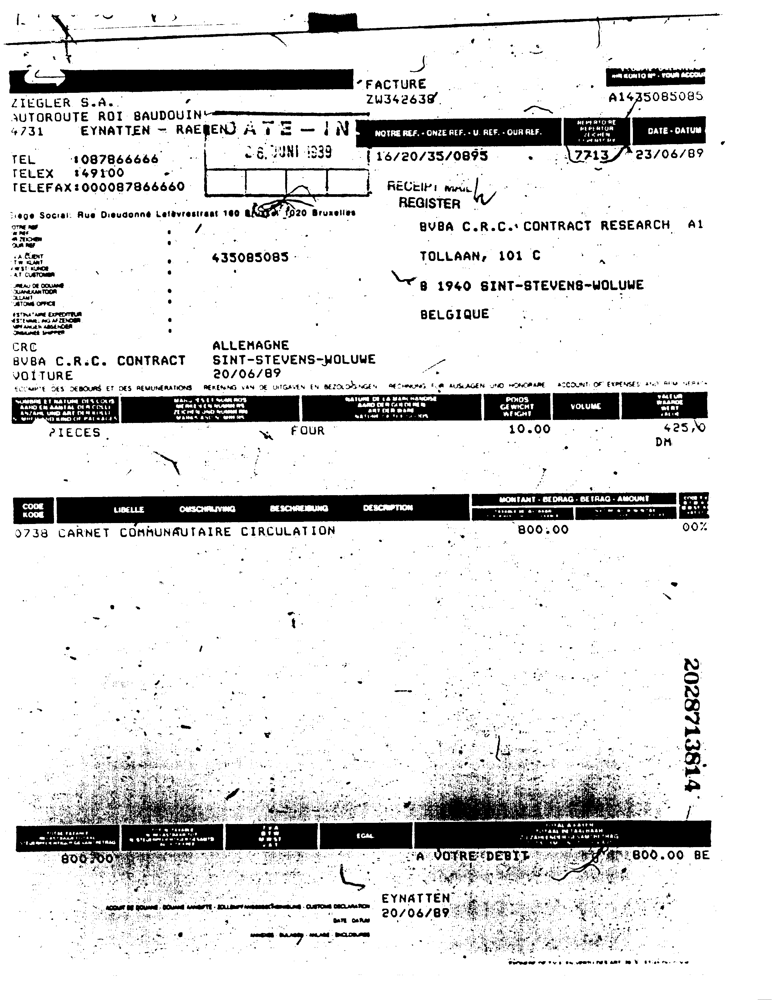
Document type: Invoice